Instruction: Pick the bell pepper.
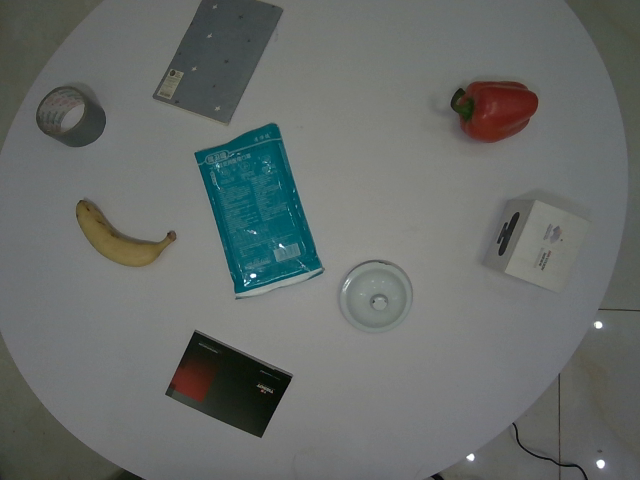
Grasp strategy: vertical